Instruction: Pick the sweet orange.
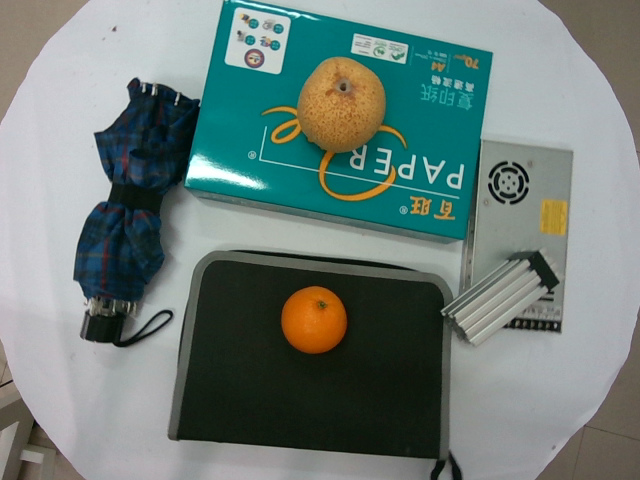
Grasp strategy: vertical